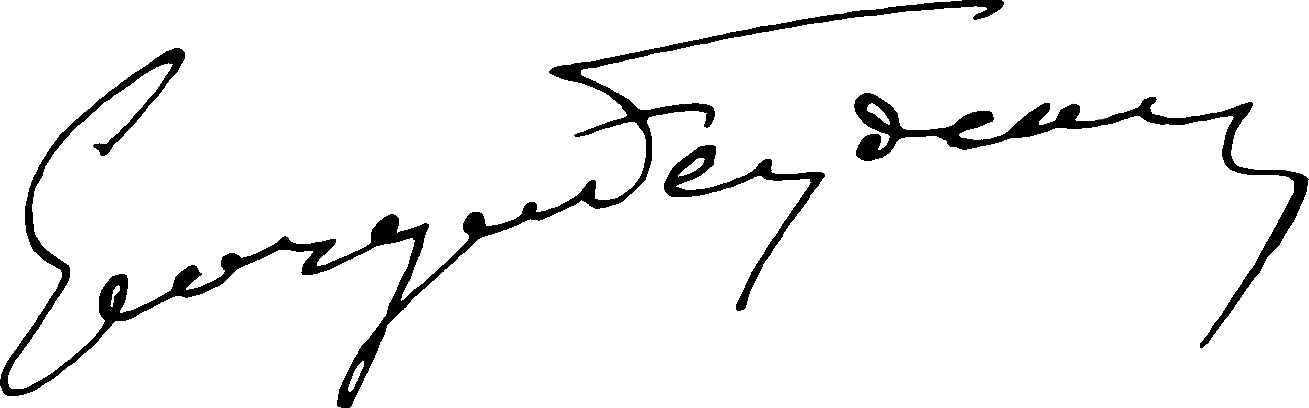
Signature of: georges feydeau